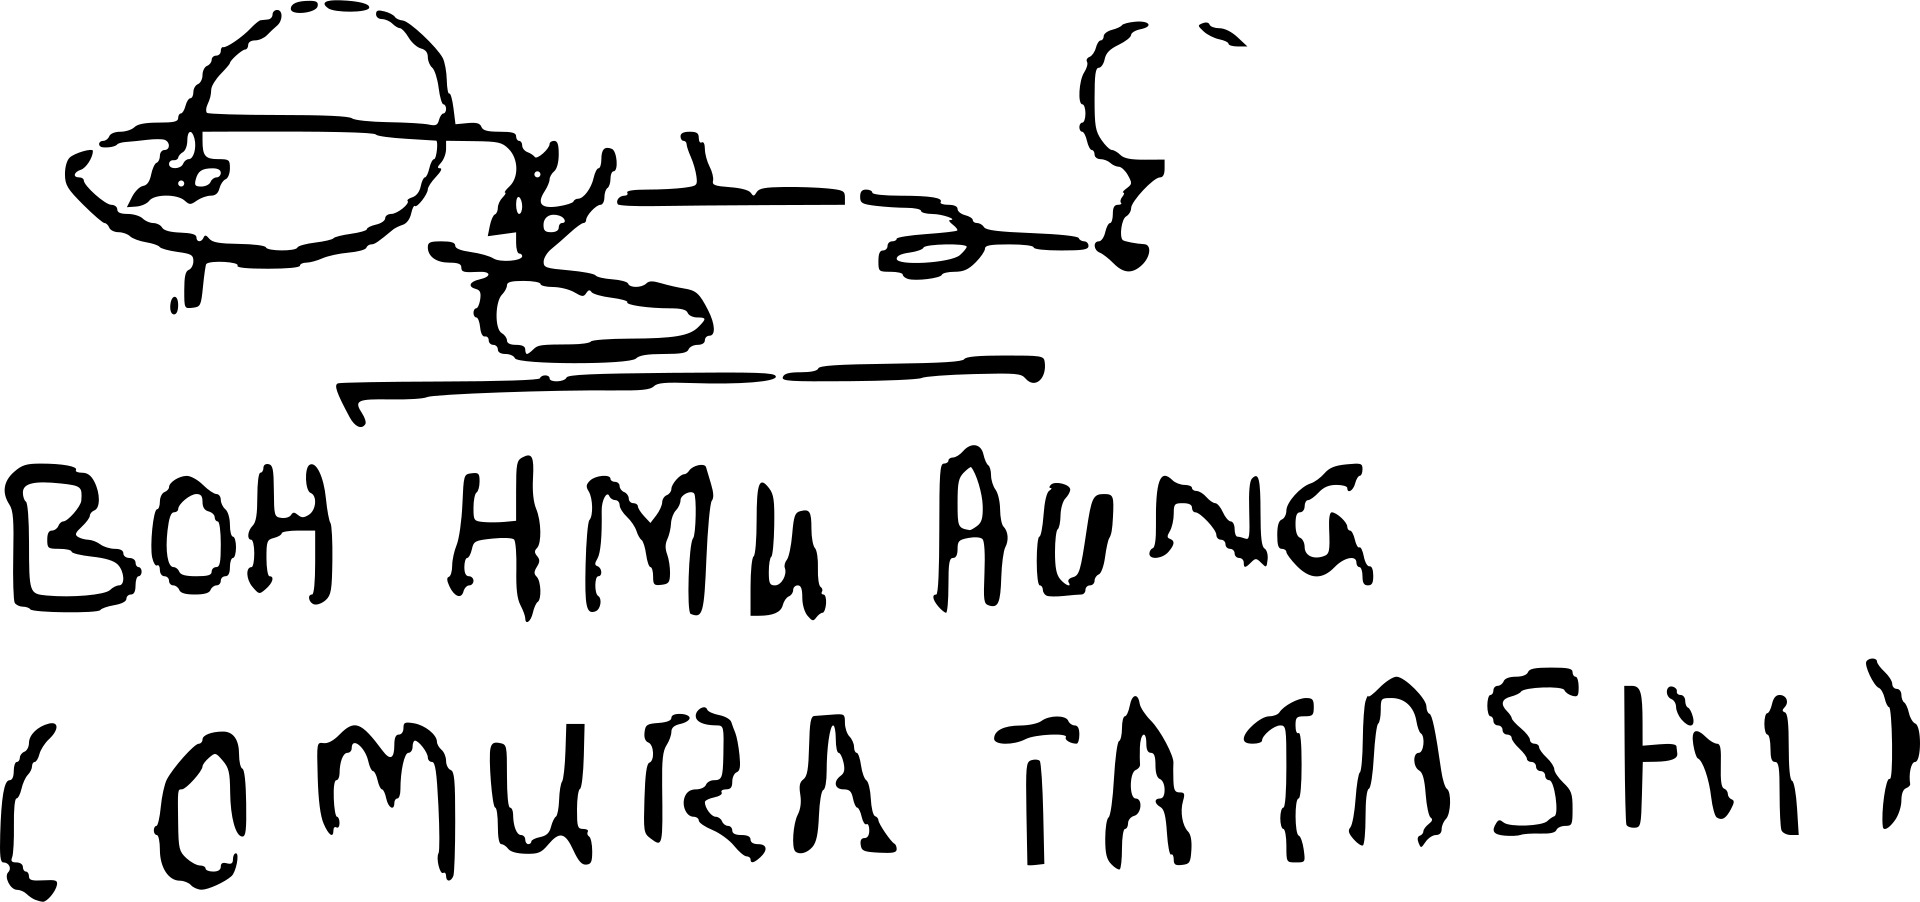
Signature of: hmu aung